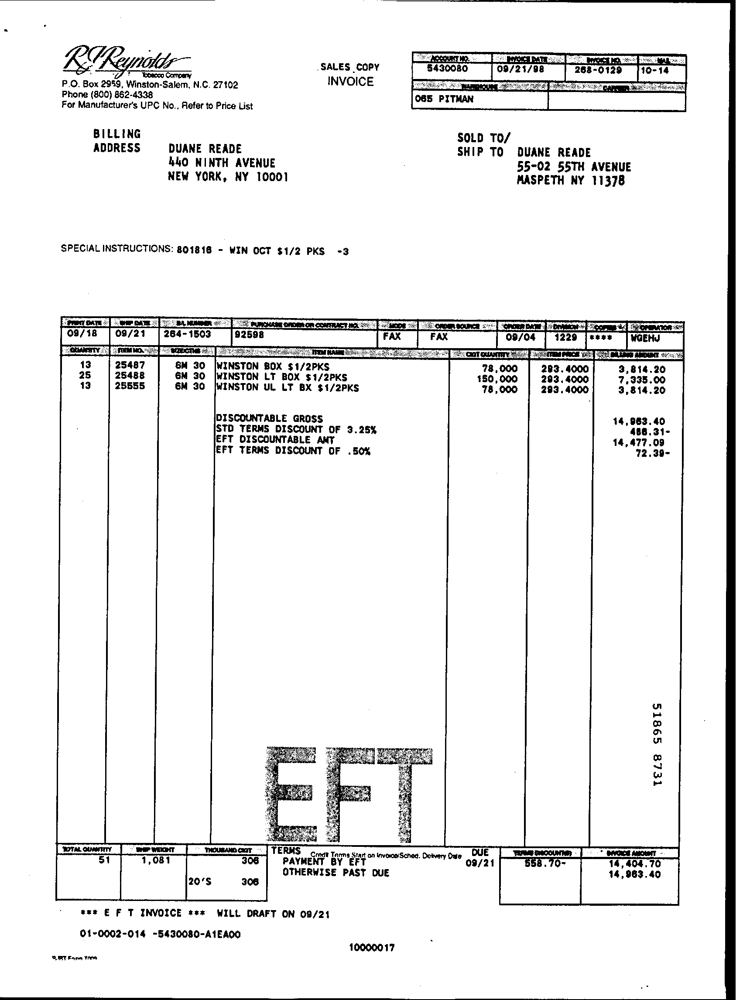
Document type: Invoice